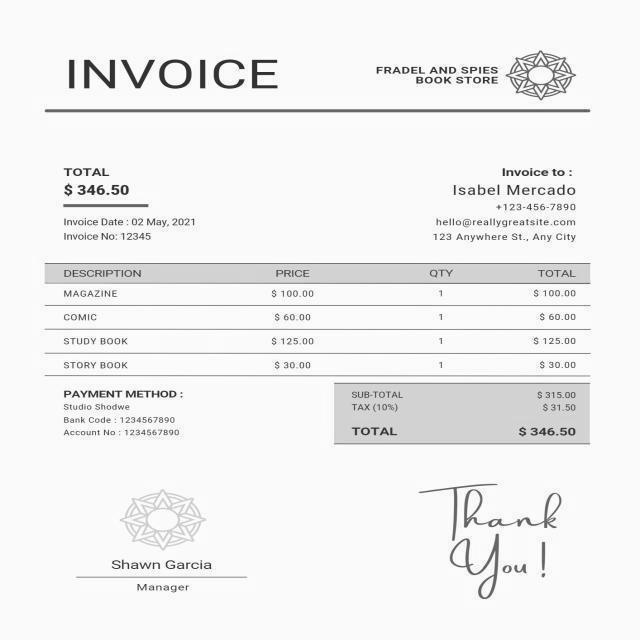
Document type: Invoice